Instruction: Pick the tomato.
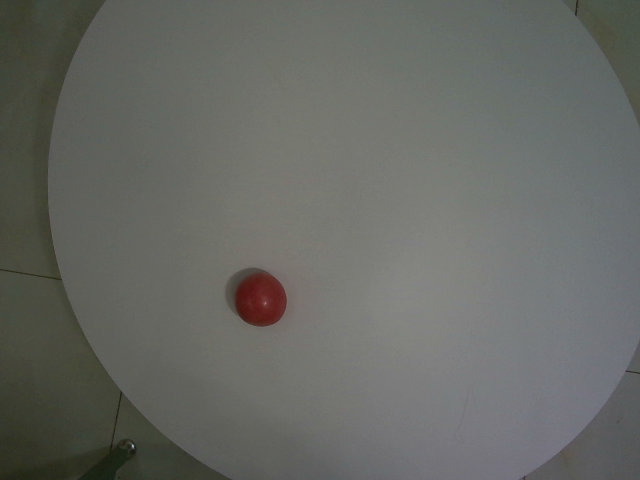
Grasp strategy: vertical